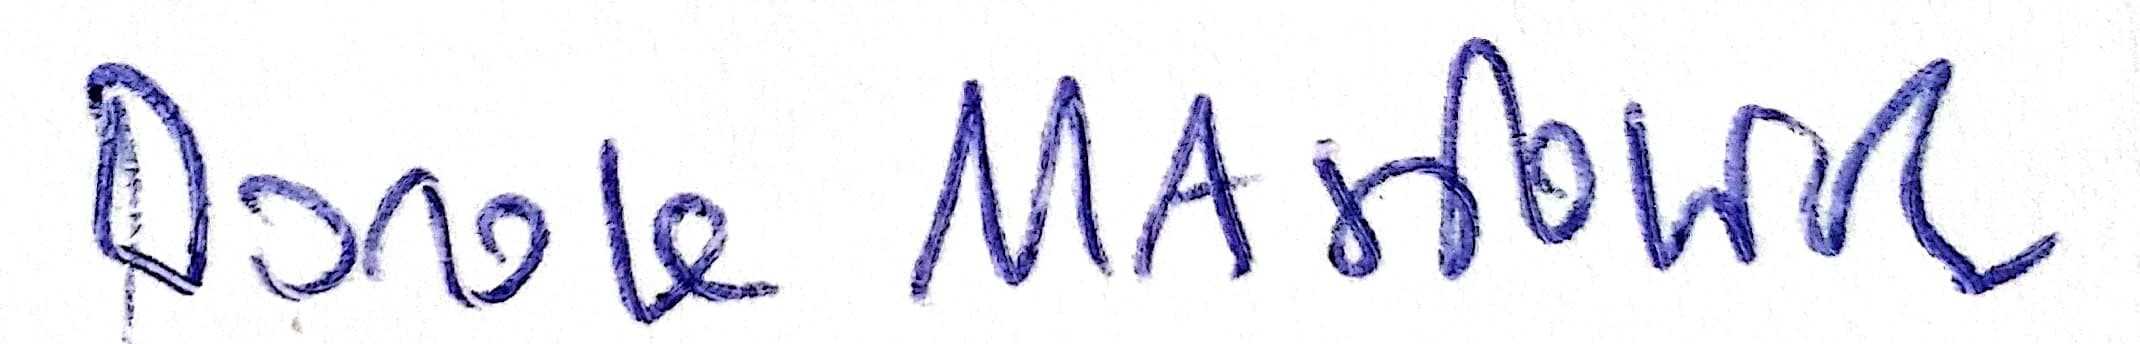
Signature of: dorota masłowska